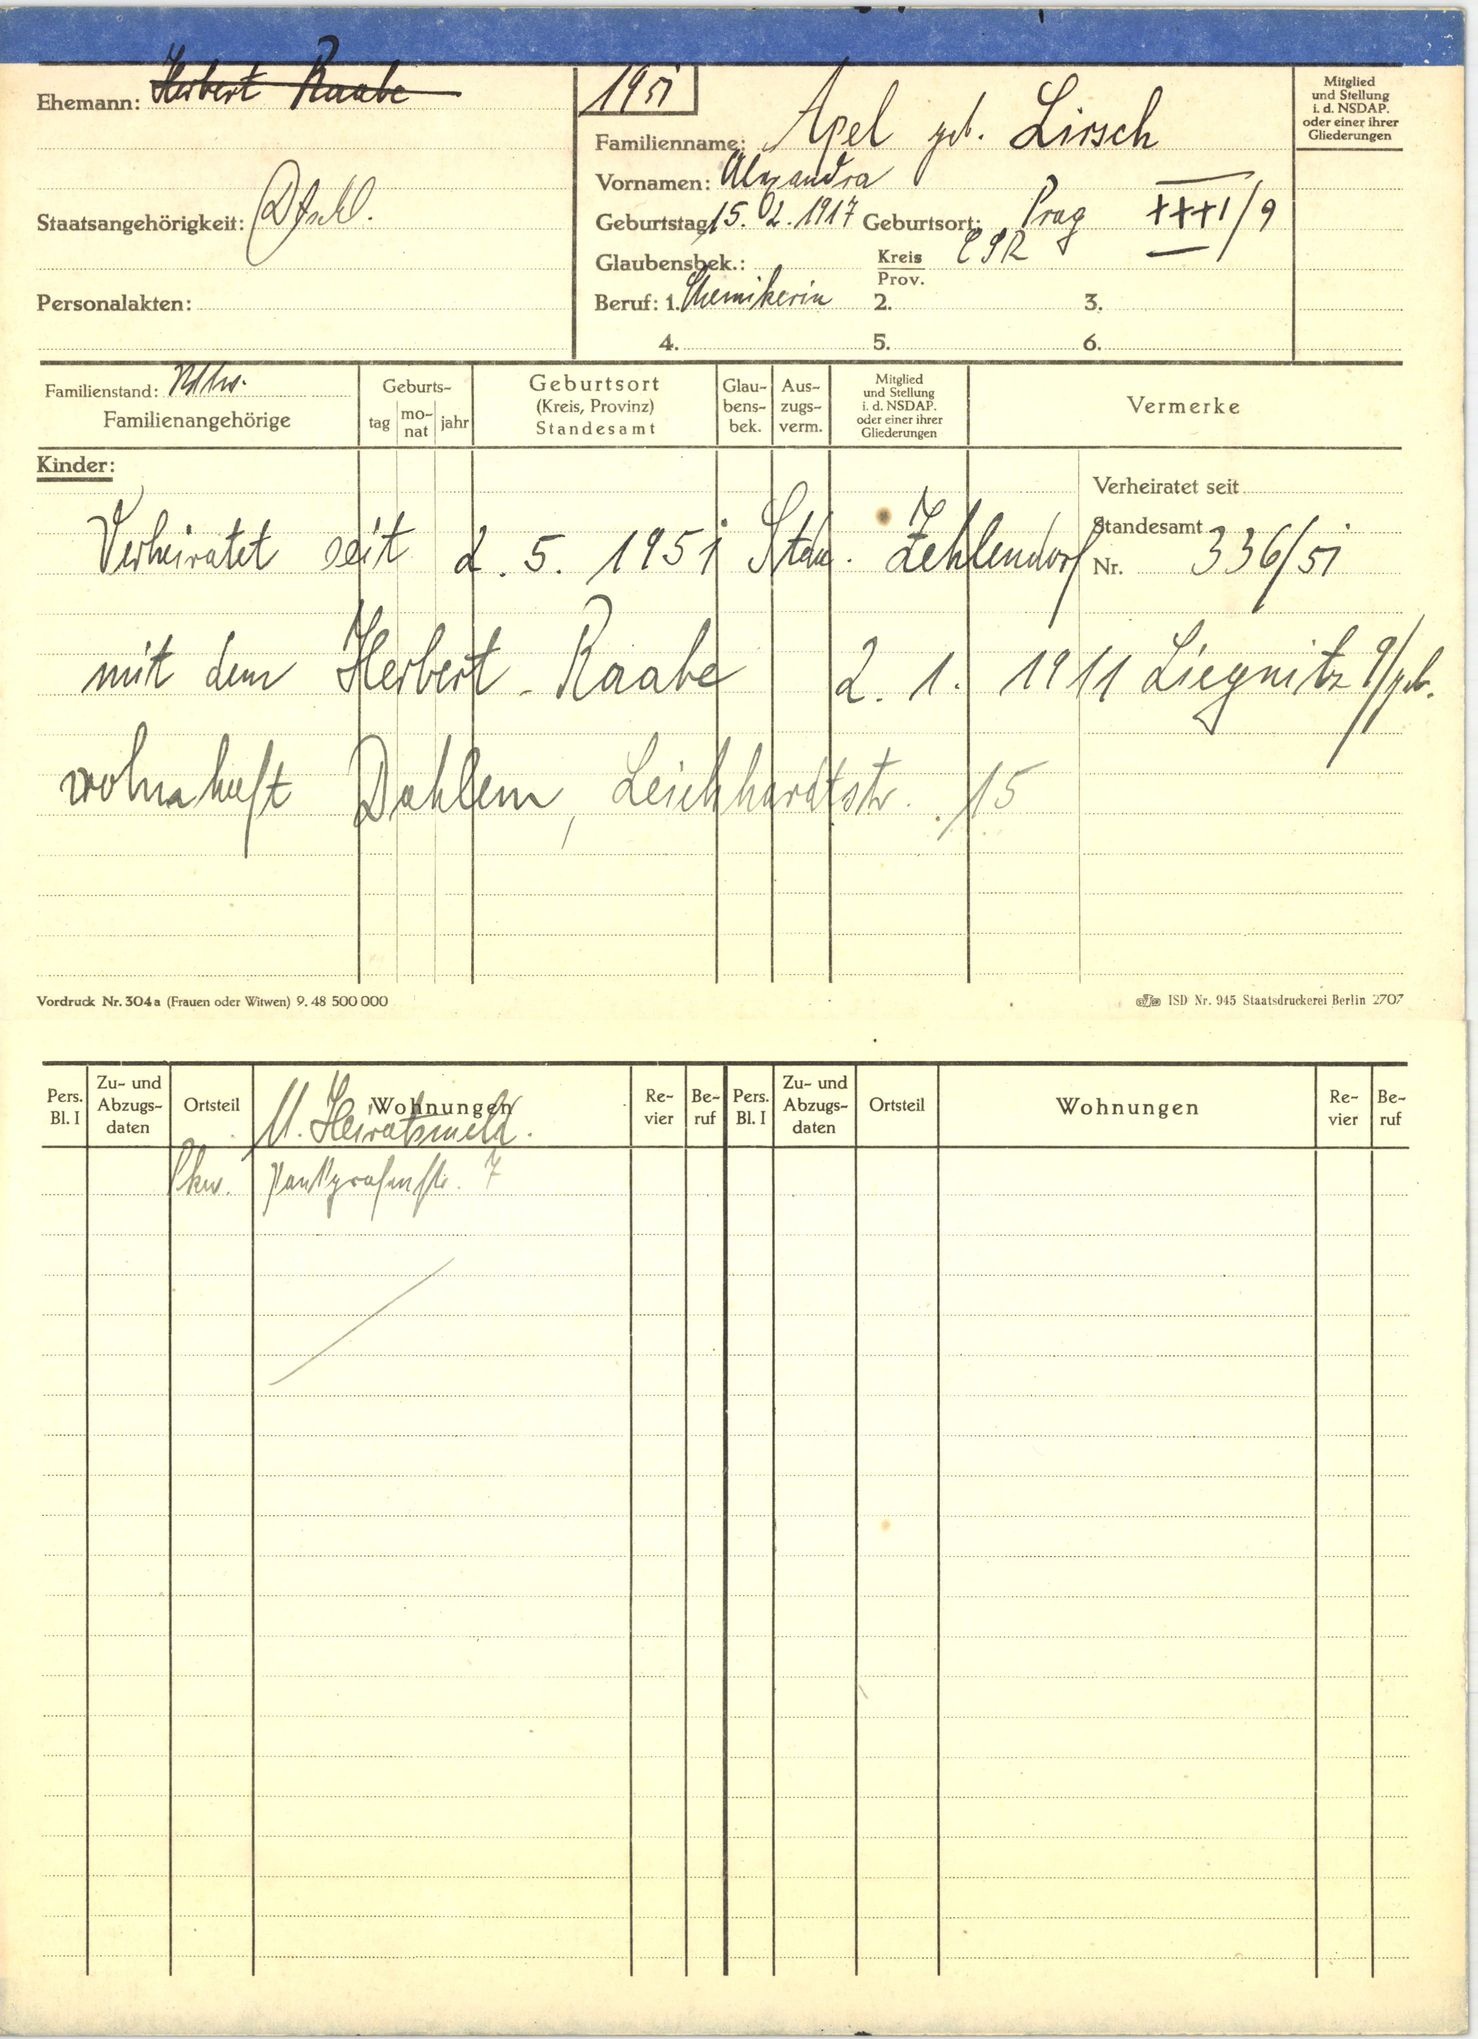
Apel geb. Lirsch